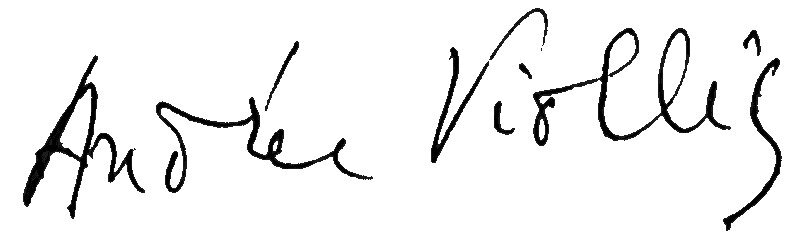
Signature of: andrée viollis